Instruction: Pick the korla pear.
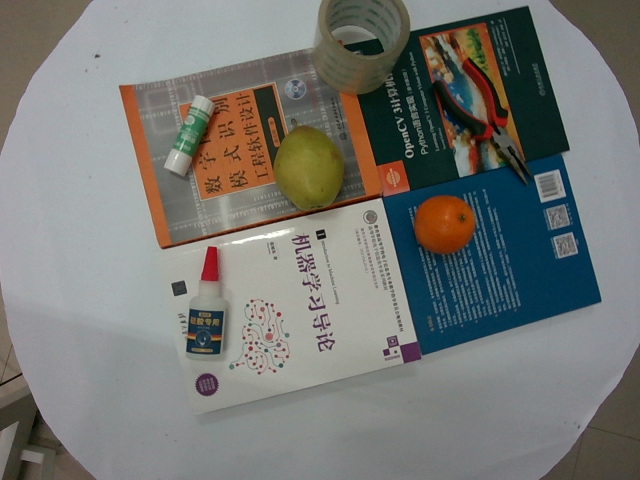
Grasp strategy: vertical